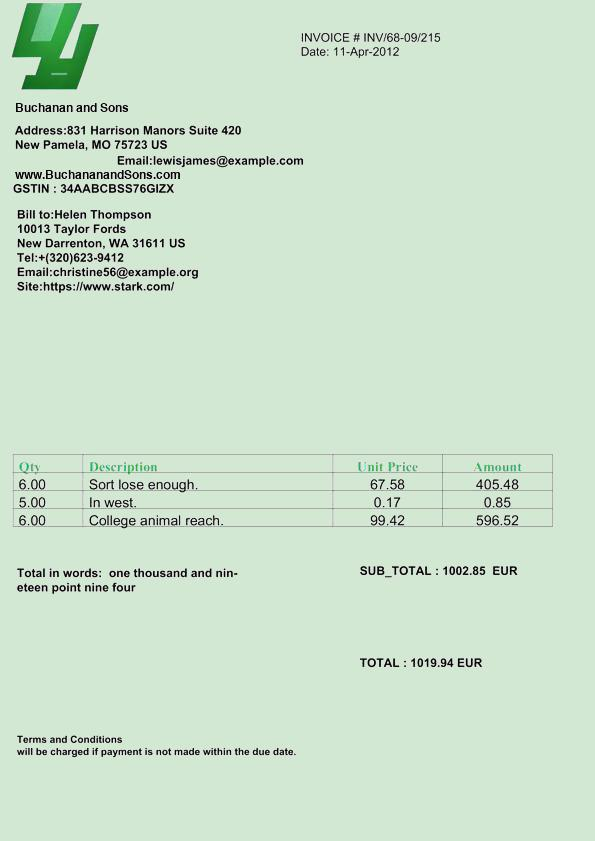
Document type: Invoice